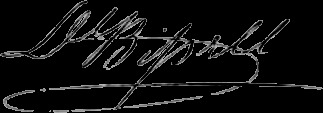
Signature of: daniel bissell